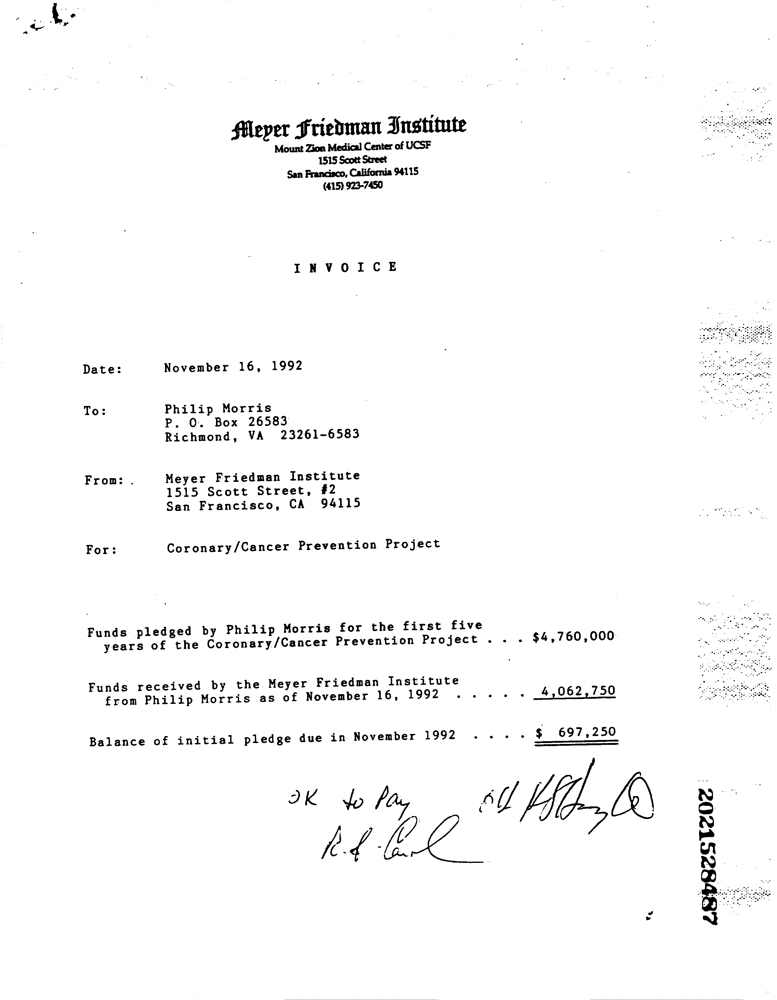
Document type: Invoice